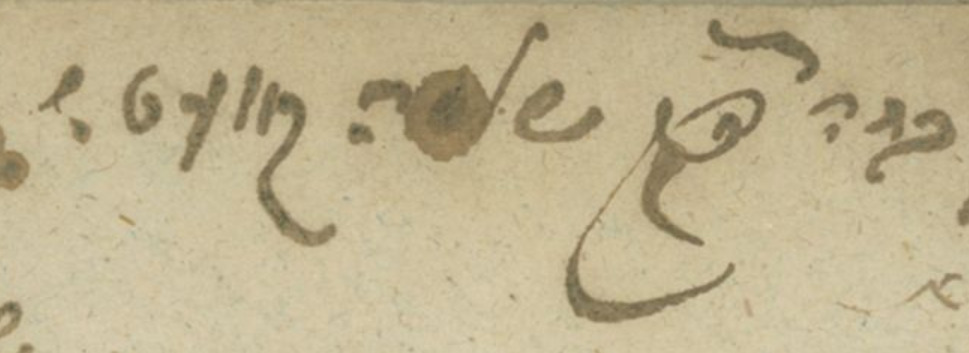
Signature of: solomon quetsch